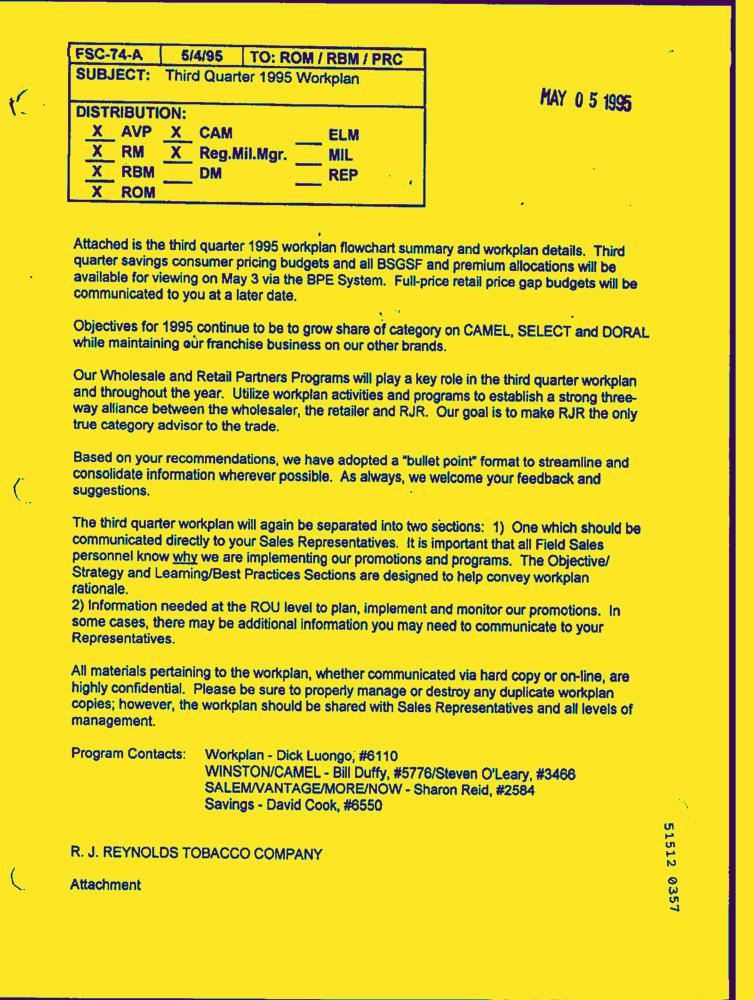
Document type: Letter-Doc